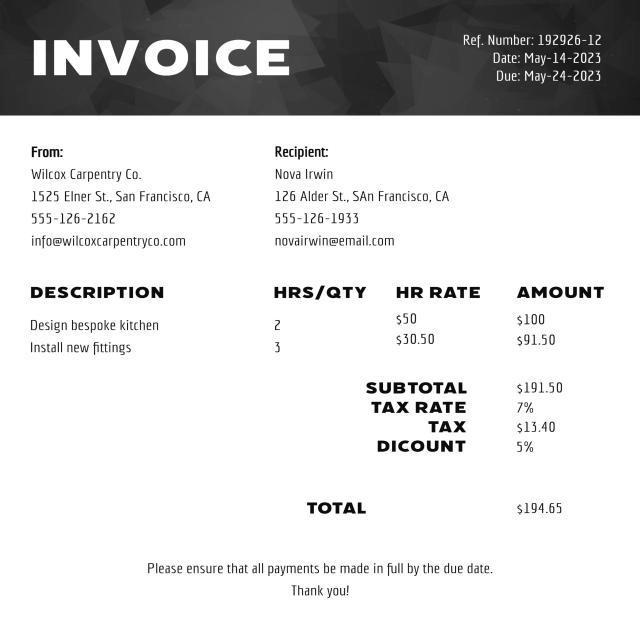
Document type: Invoice